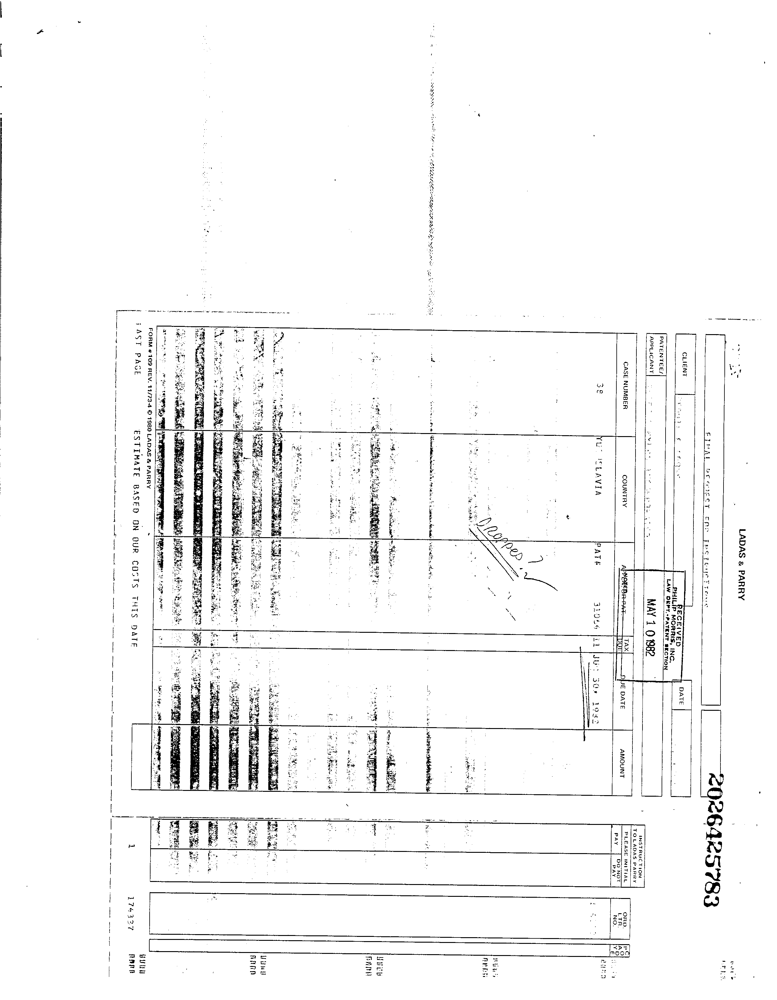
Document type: Invoice